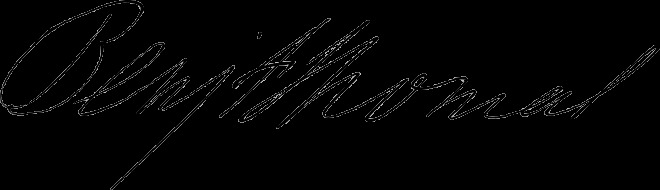
Signature of: benjamin thomas